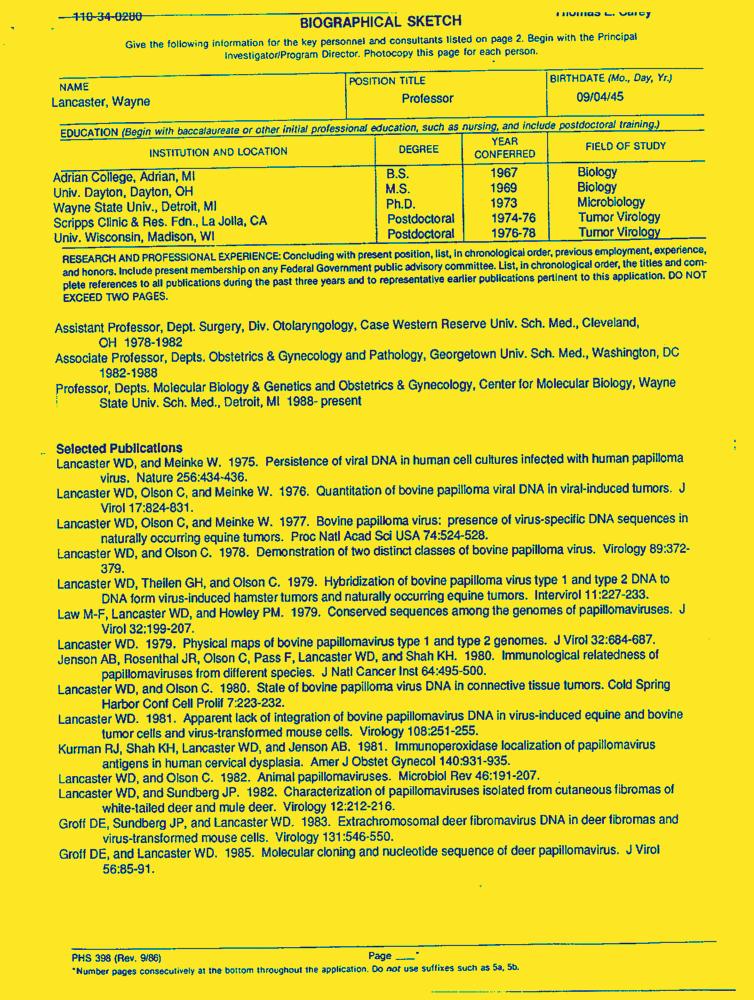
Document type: Resume-Doc